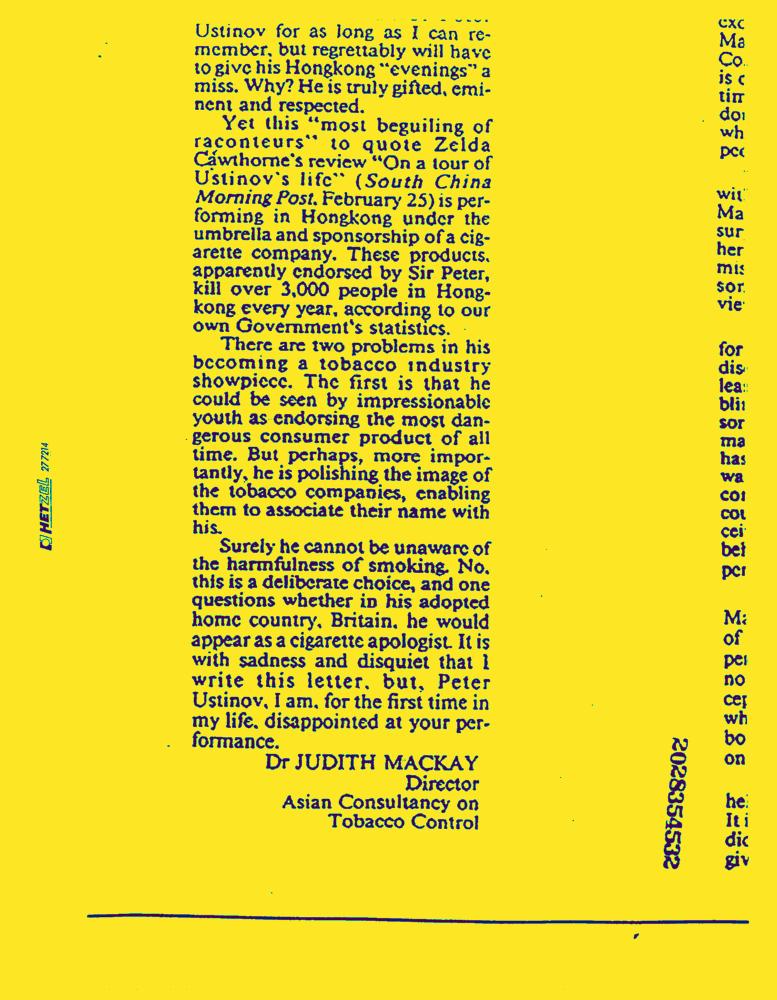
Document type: News-Article